Question: Describe the condition in detail:
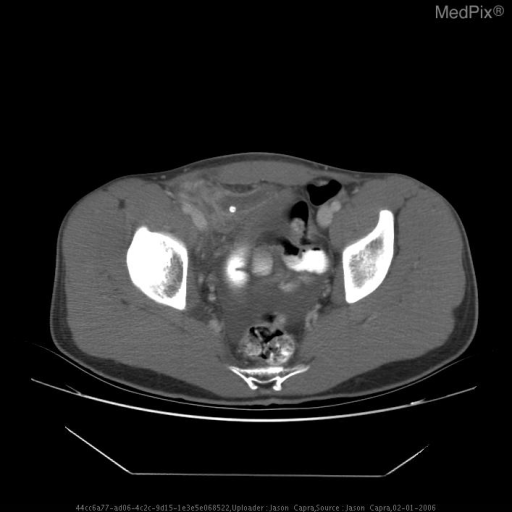
Answer: The disease is discussed as: Ruptured Appendicitis